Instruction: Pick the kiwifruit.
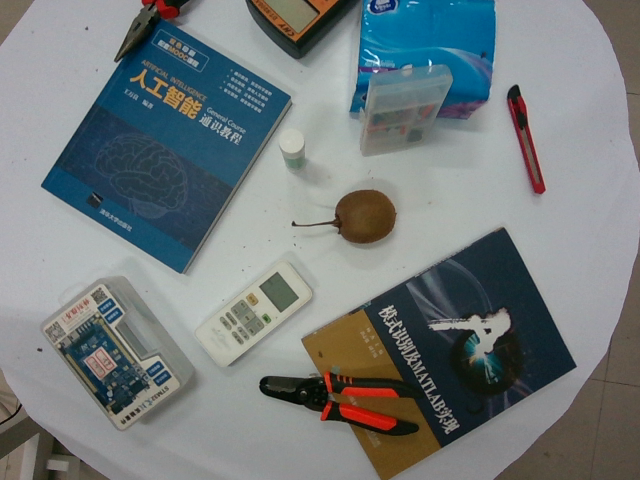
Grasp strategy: vertical